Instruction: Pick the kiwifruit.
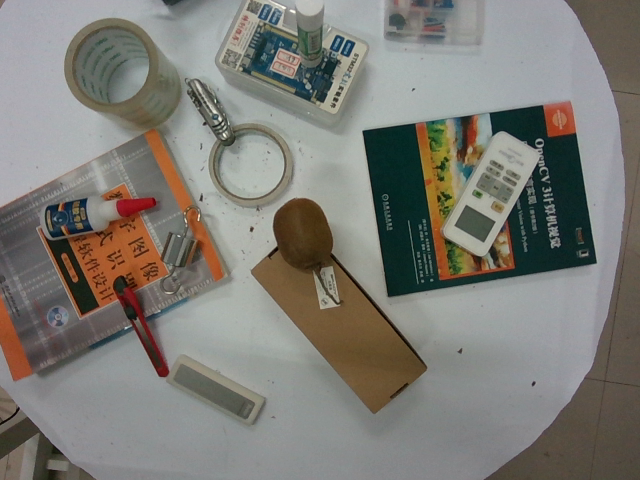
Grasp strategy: vertical